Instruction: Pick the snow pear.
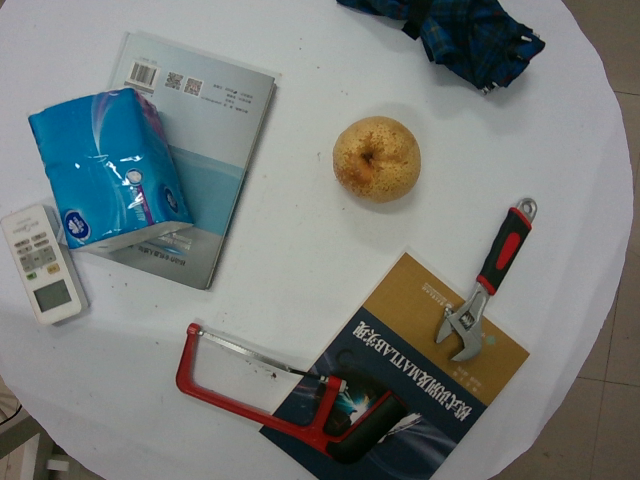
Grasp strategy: vertical